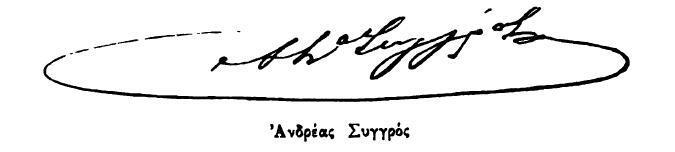
Signature of: andreas syngros